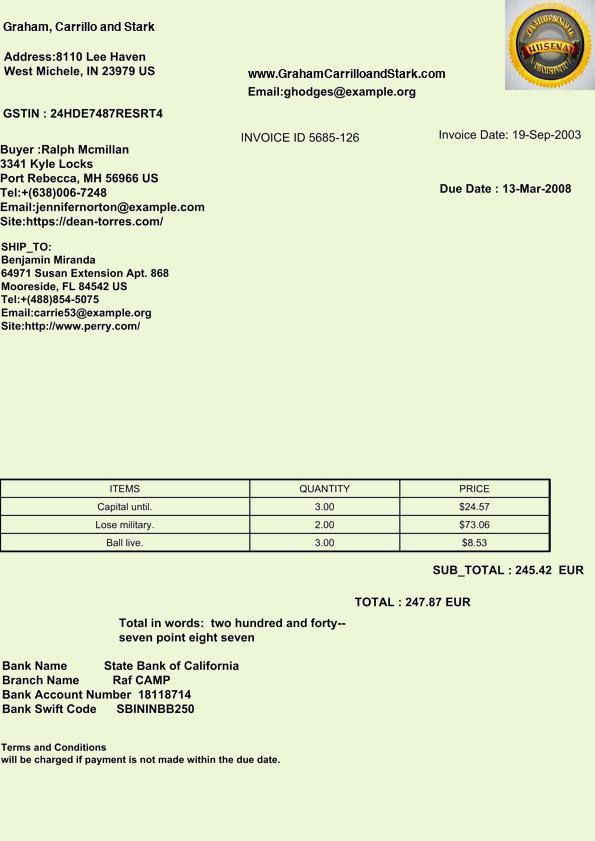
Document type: Invoice